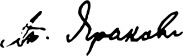
Signature of: atanas yaranov